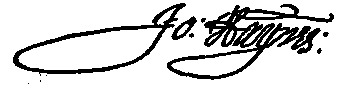
Signature of: john haynes